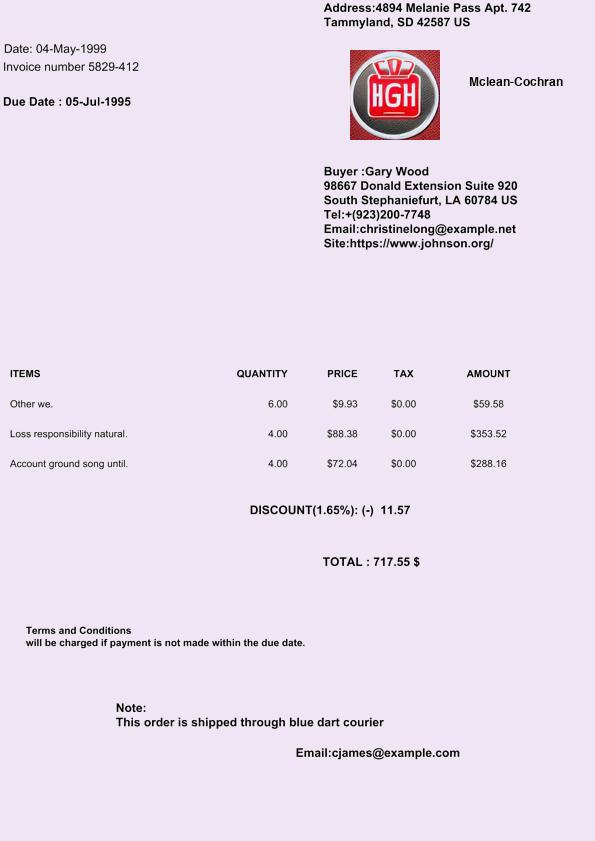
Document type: Invoice